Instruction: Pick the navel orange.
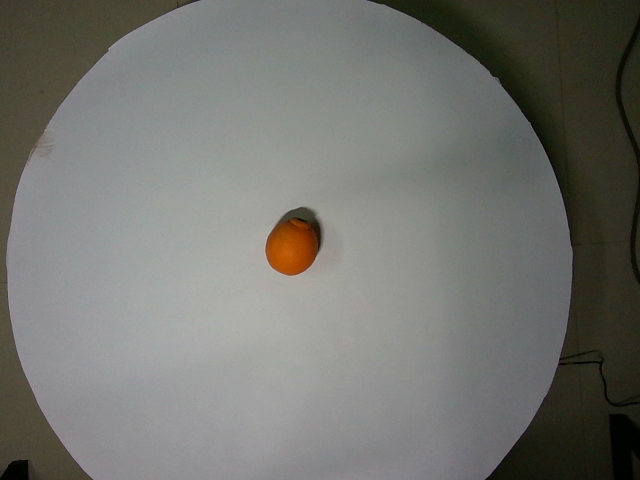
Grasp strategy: vertical